Question: What jurisdiction, city, or county is the document associated with?
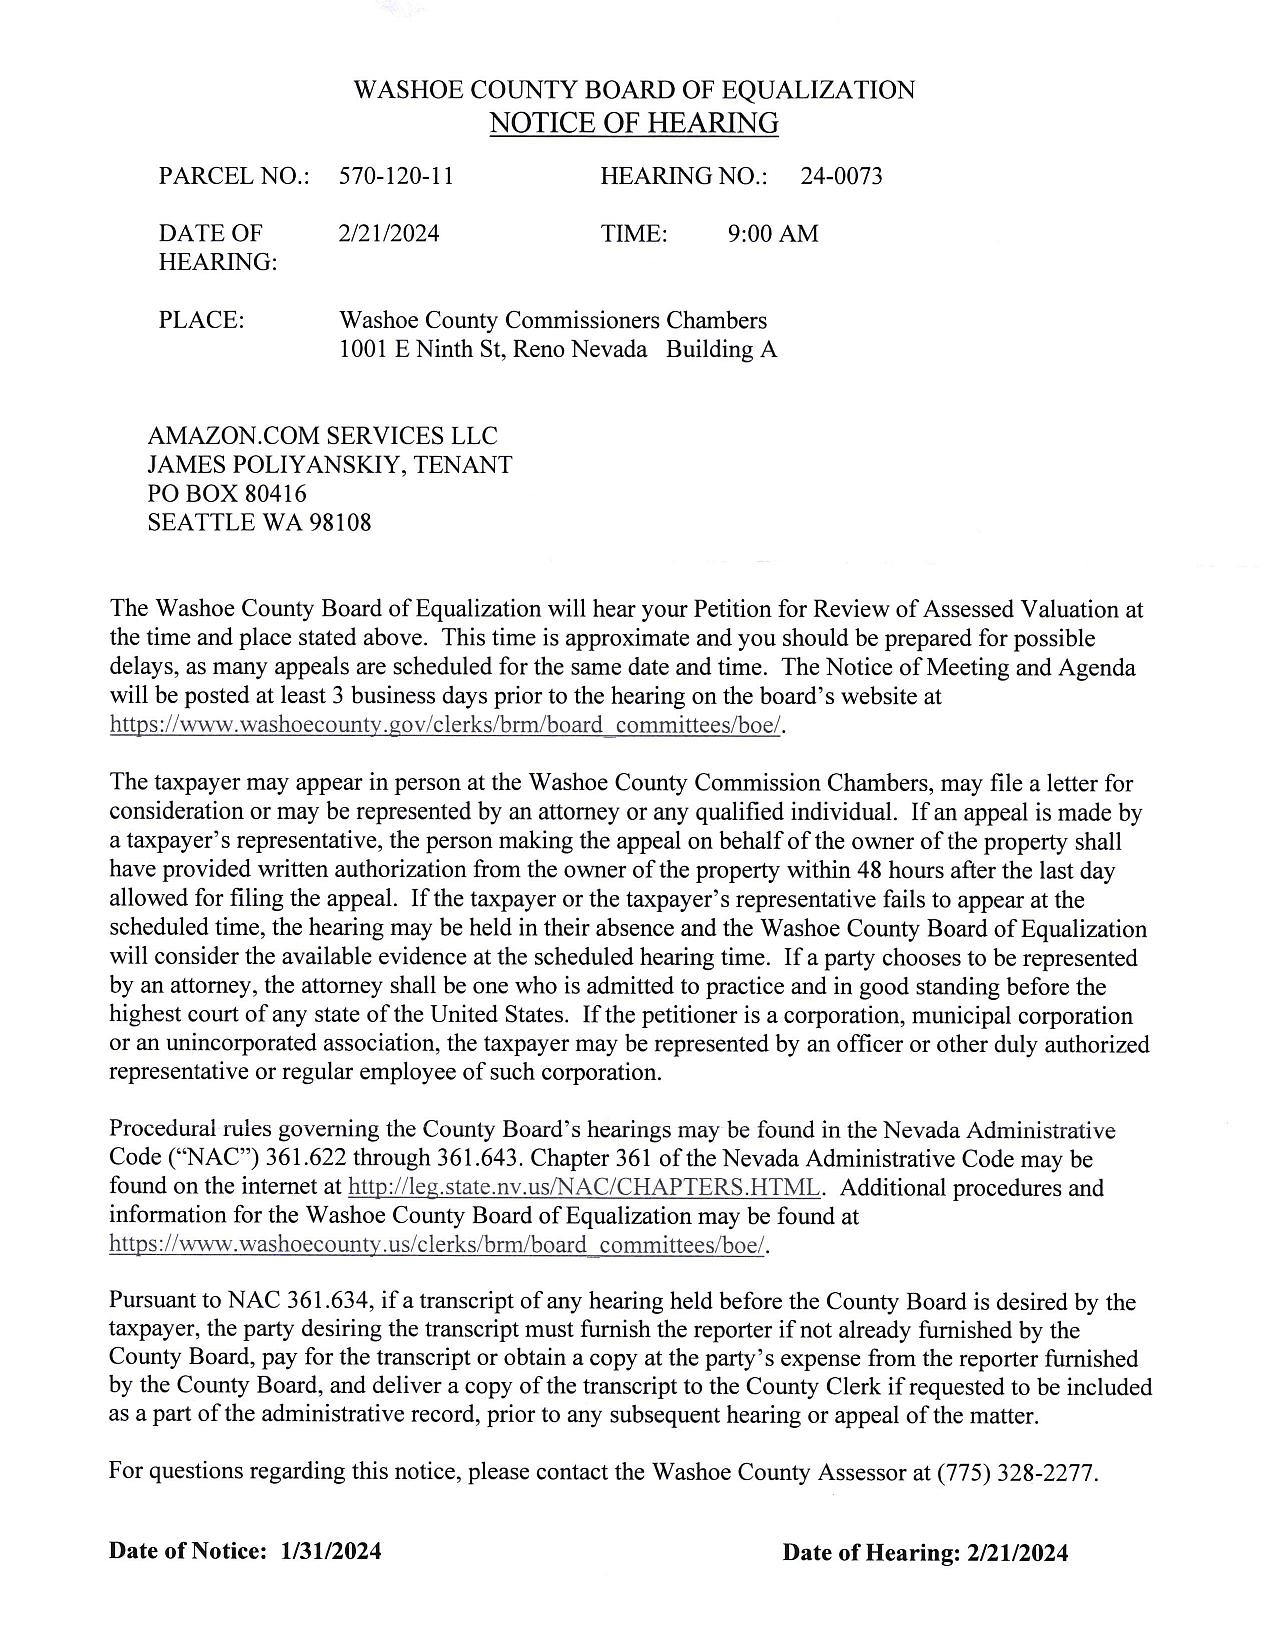
Answer: "Washoe County"